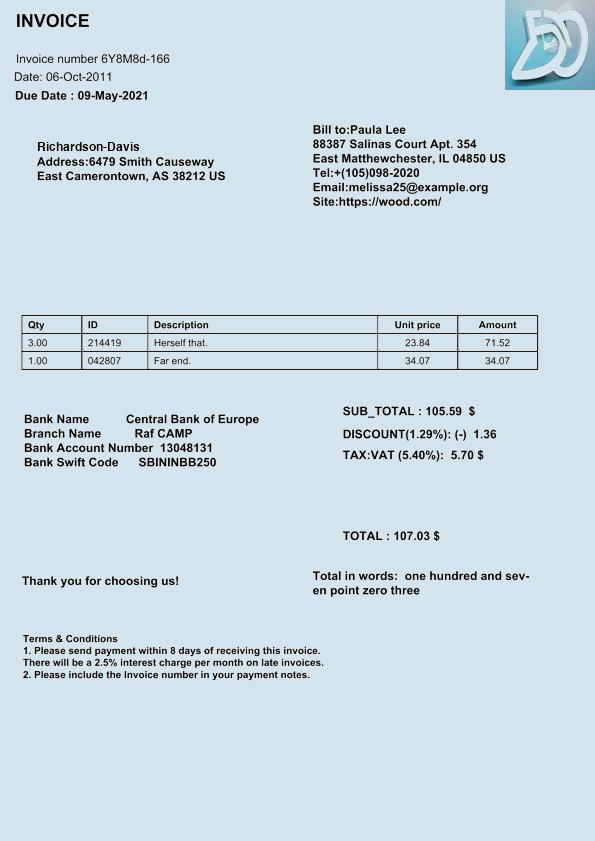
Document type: Invoice